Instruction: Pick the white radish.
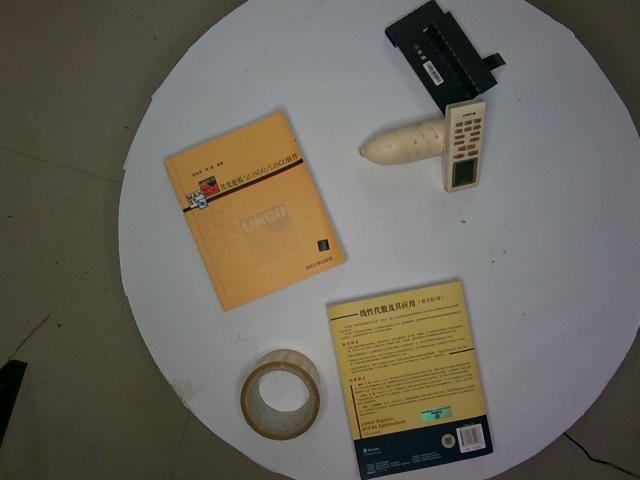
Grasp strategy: vertical